Question: How is the history relevant to the case?
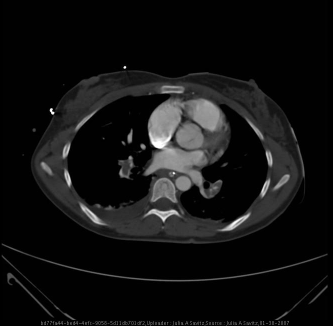
Answer: The patient's history of 42 year old active duty female required resuscitation, intubation after an episode of unresponsiveness with no evidence of trauma. is key in understanding the case.